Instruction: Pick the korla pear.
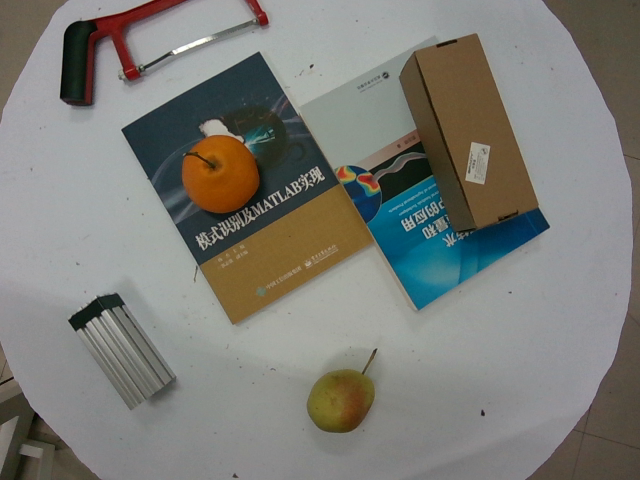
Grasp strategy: vertical